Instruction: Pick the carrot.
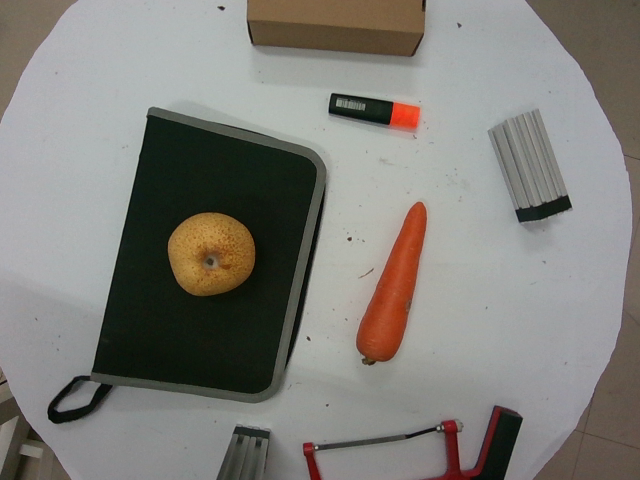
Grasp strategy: vertical